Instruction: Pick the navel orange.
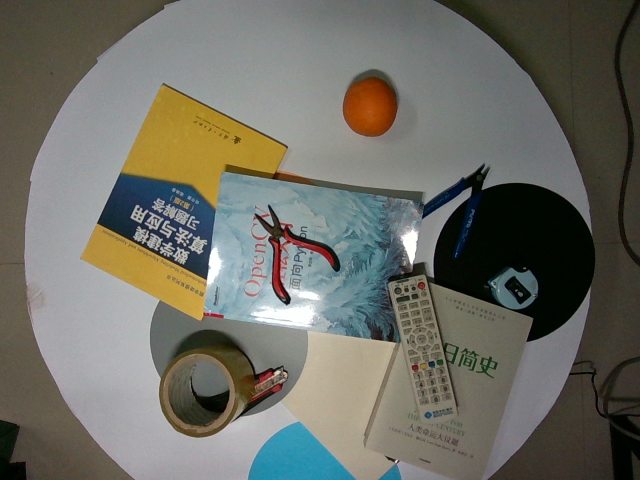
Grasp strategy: vertical